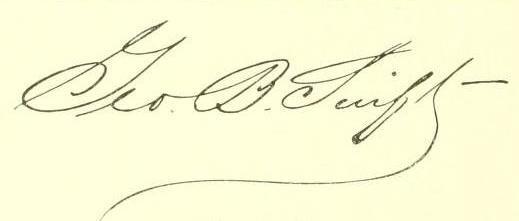
Signature of: george bell swift